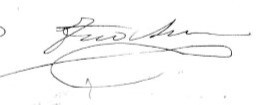
Signature of: teodosio ausin